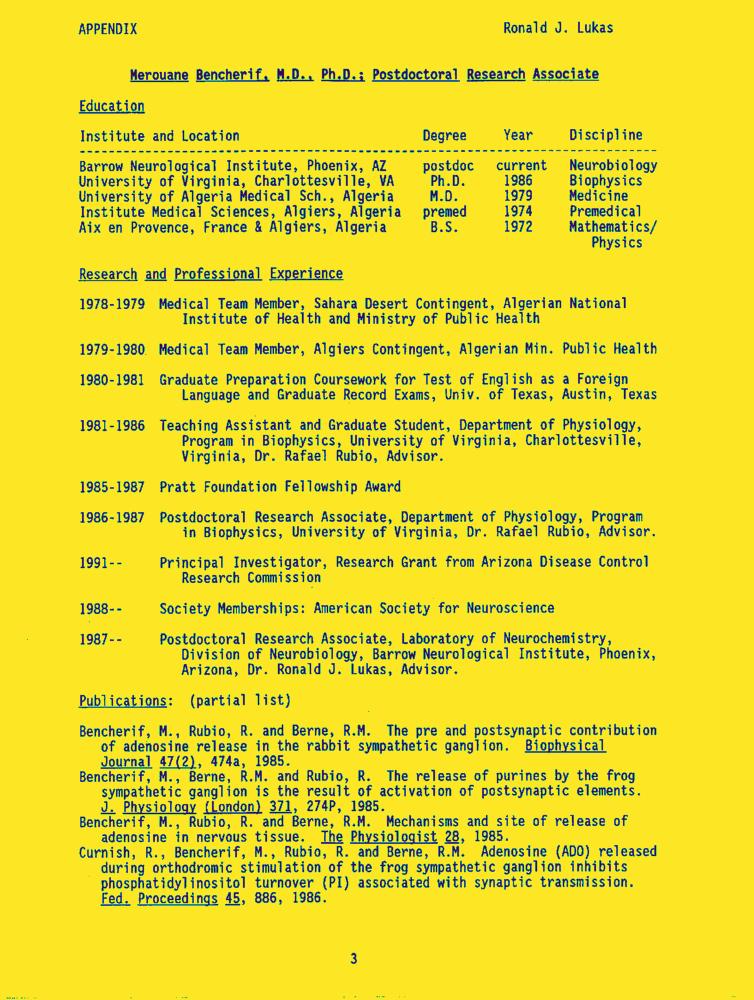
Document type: Resume-Doc